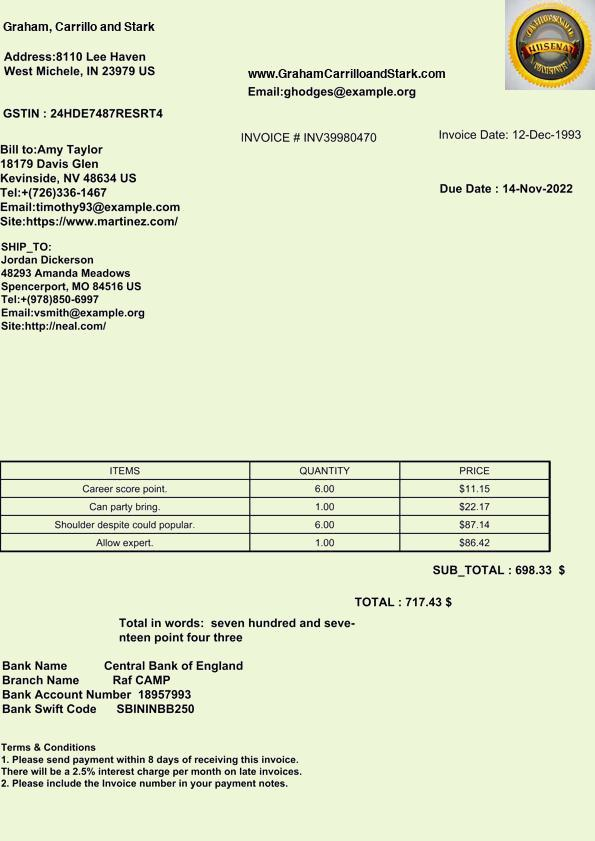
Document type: Invoice